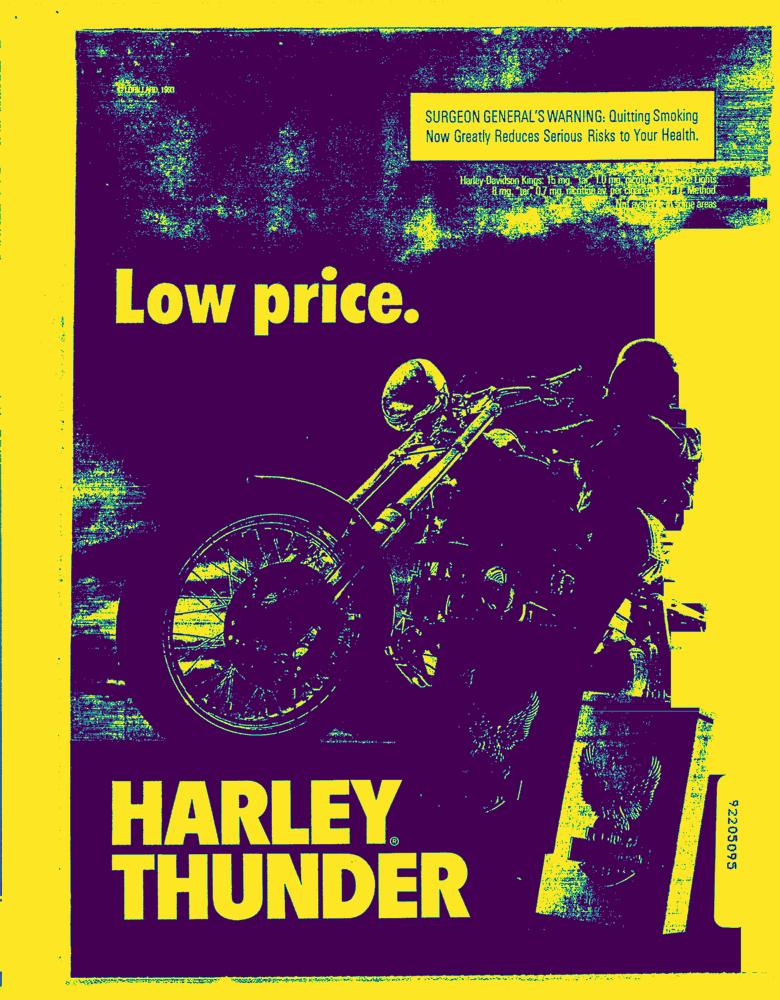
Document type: AD